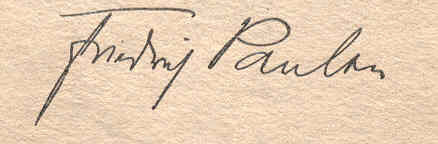
Signature of: friedrich paulsen